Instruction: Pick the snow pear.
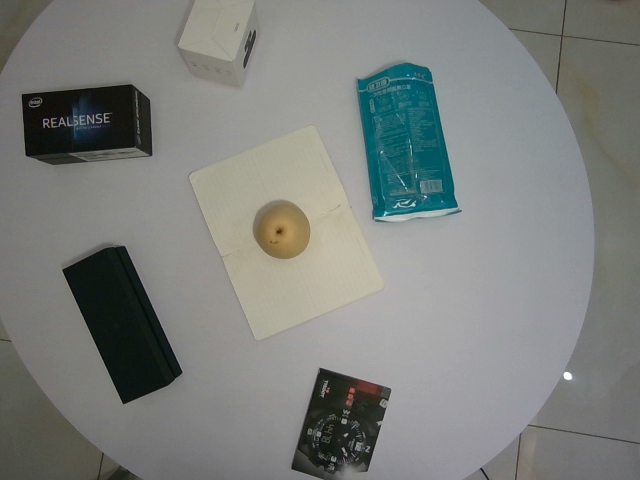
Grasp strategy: vertical